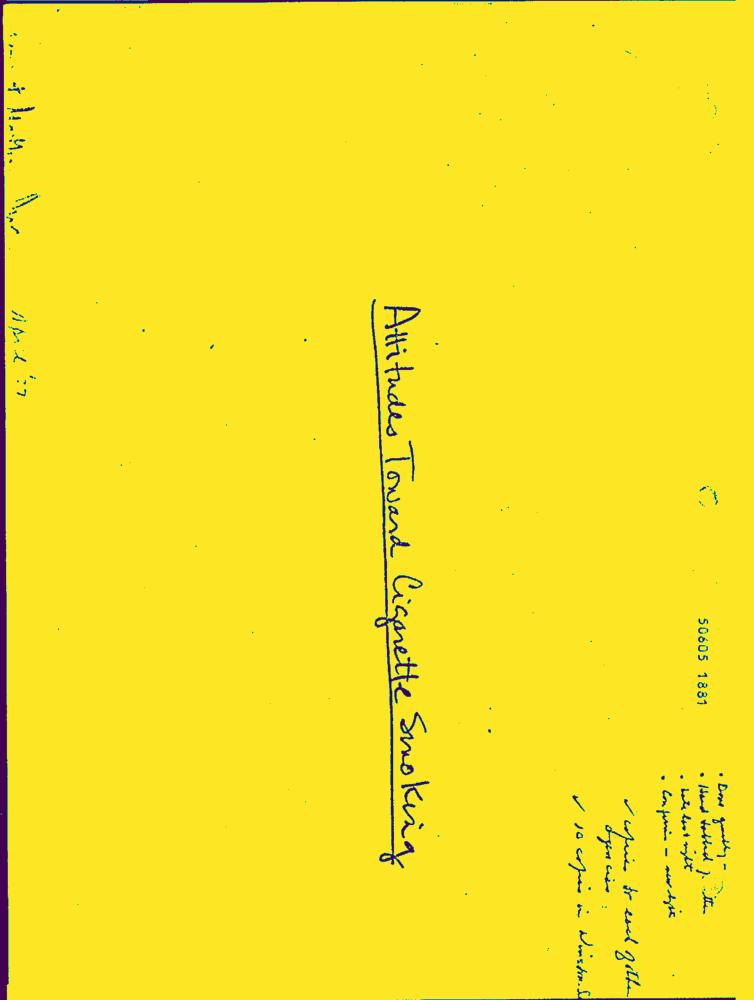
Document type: Hand-Written